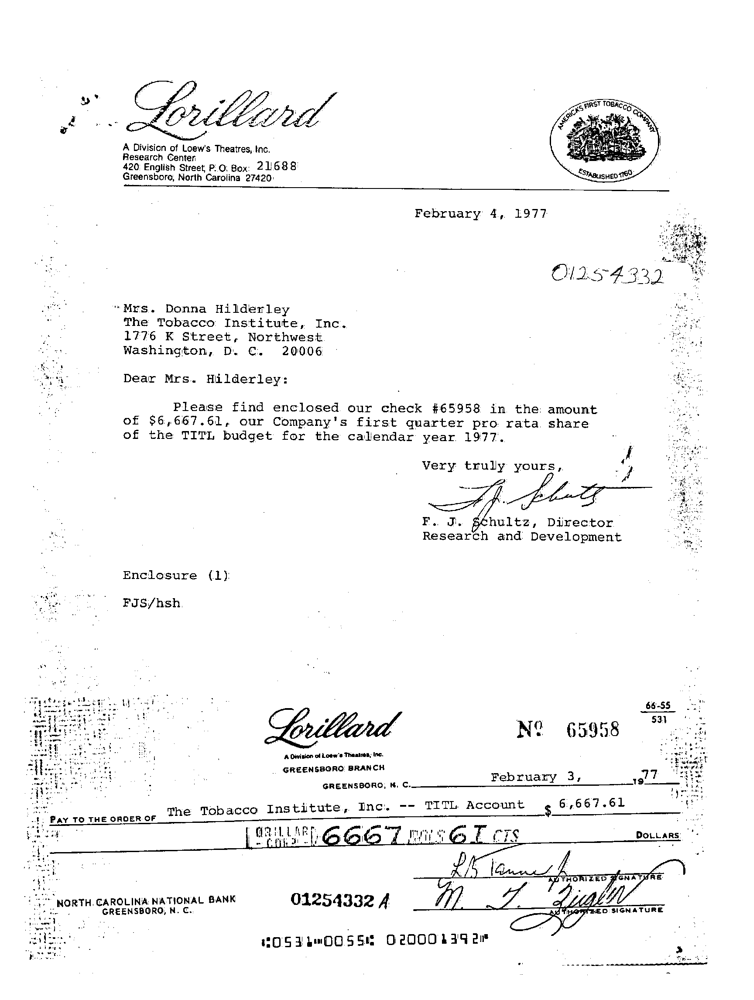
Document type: Invoice